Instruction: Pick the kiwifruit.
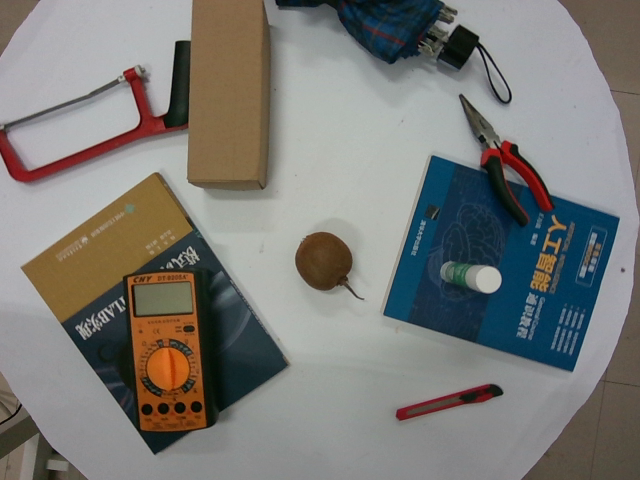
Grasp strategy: vertical